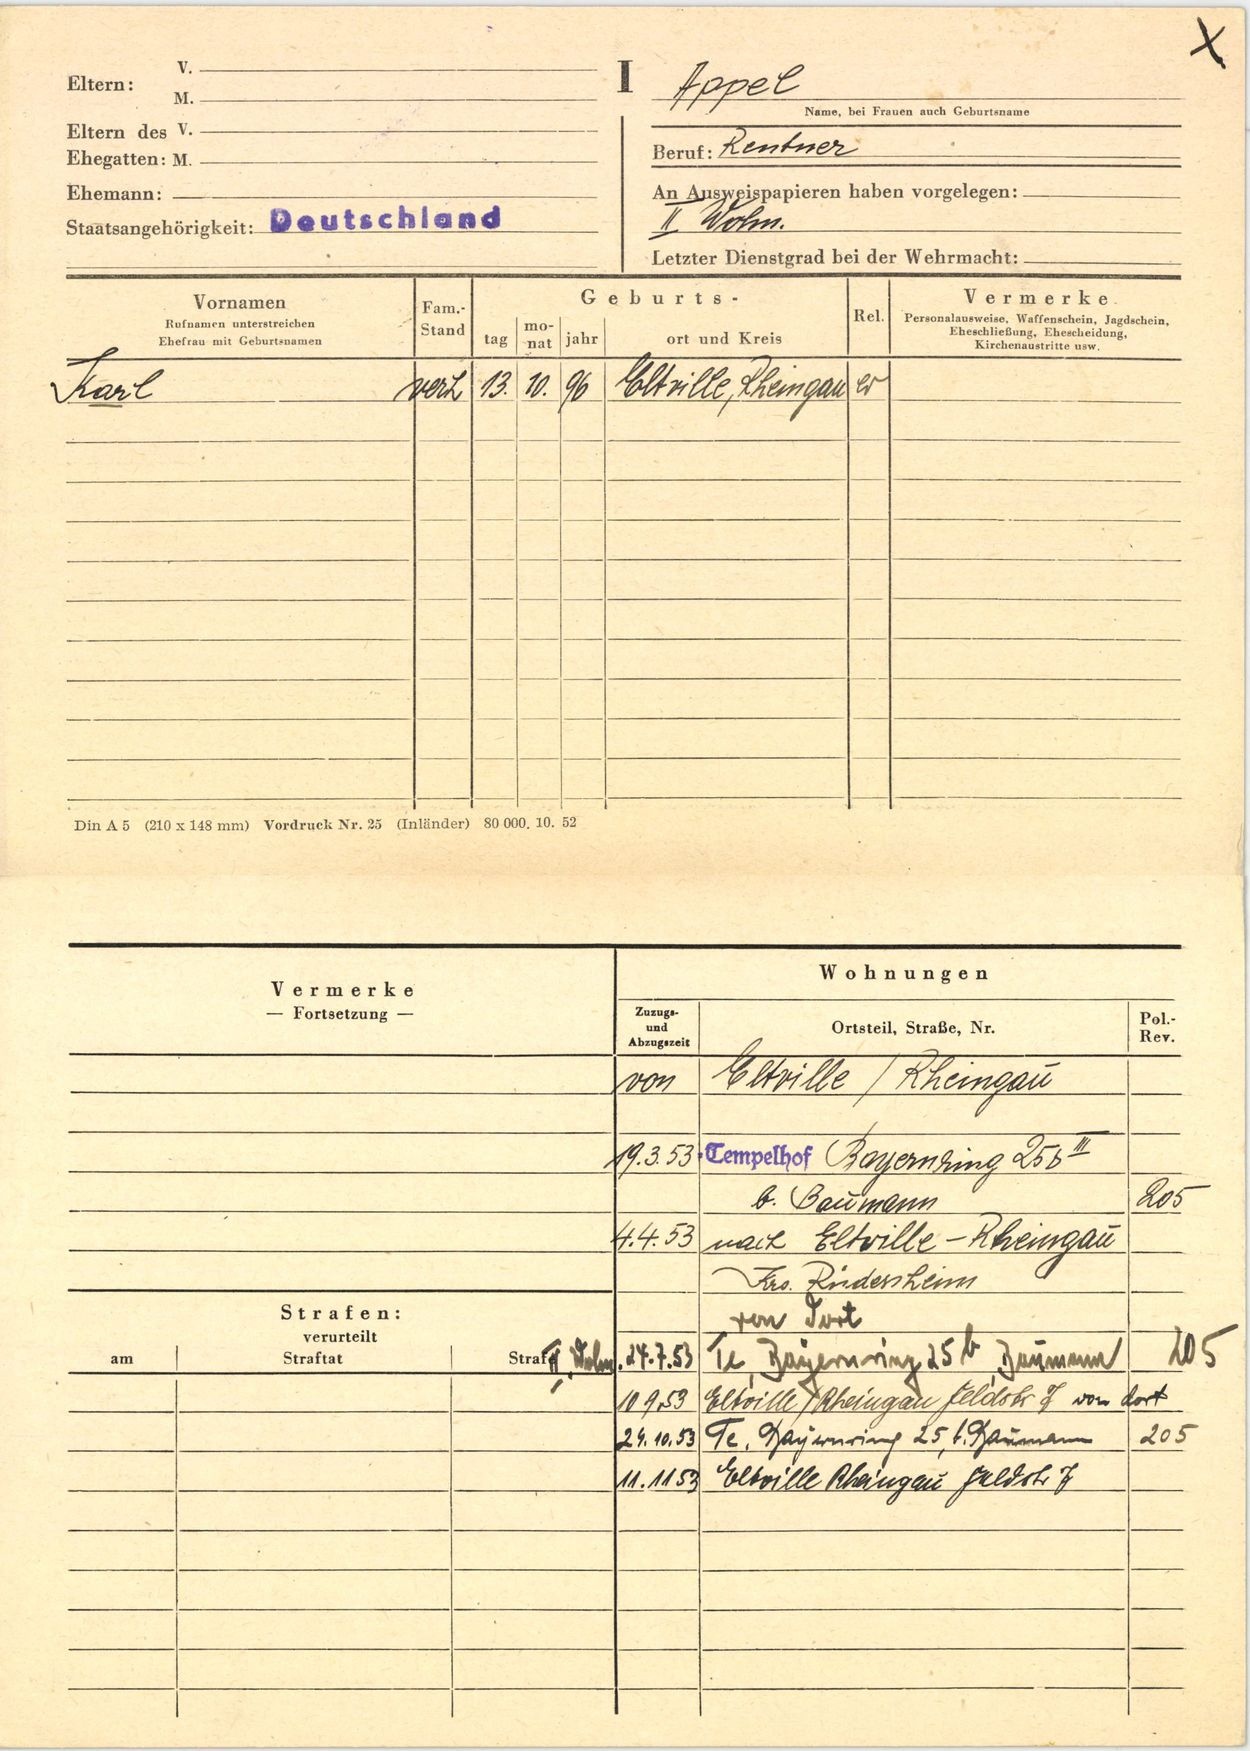
Appel